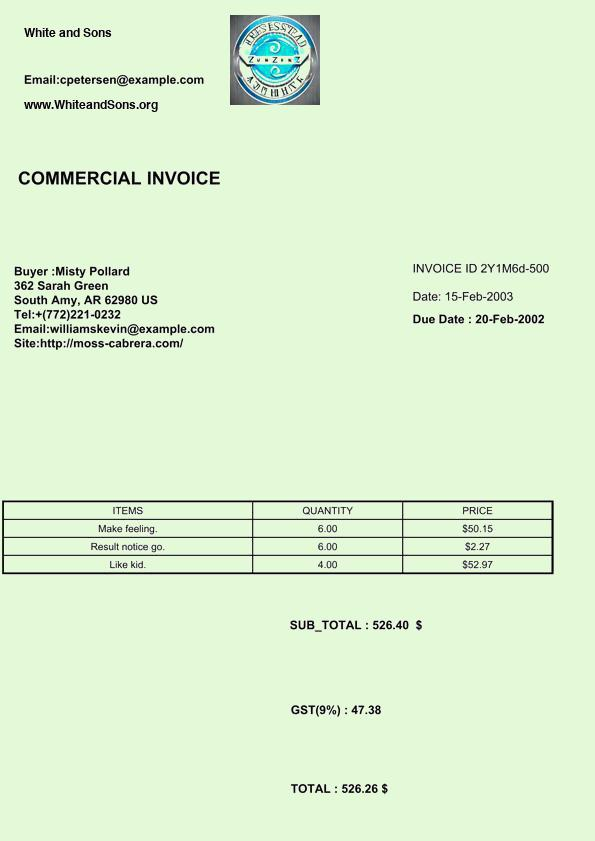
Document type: Invoice